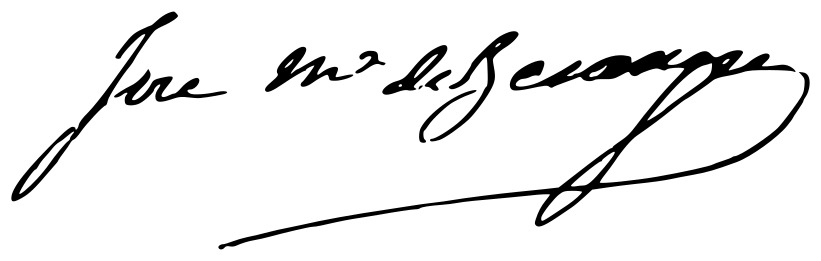
Signature of: josé maría beránger